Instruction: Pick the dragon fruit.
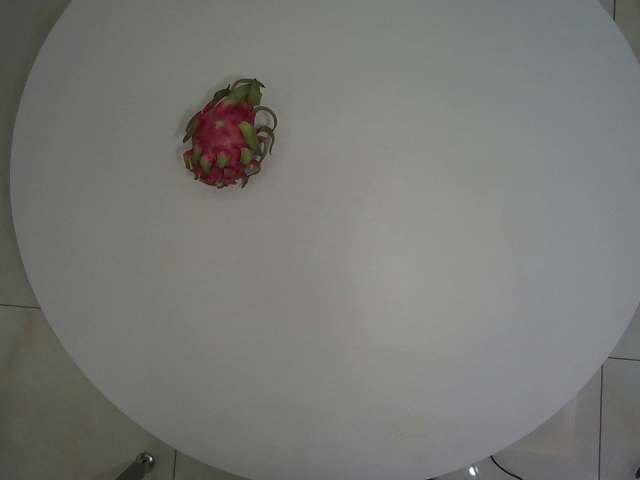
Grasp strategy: vertical